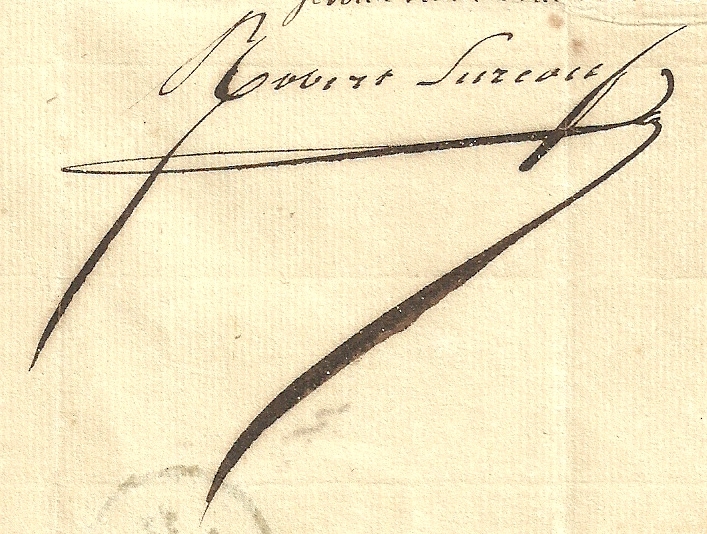
Signature of: robert surcouf